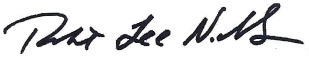
Signature of: robert nichols